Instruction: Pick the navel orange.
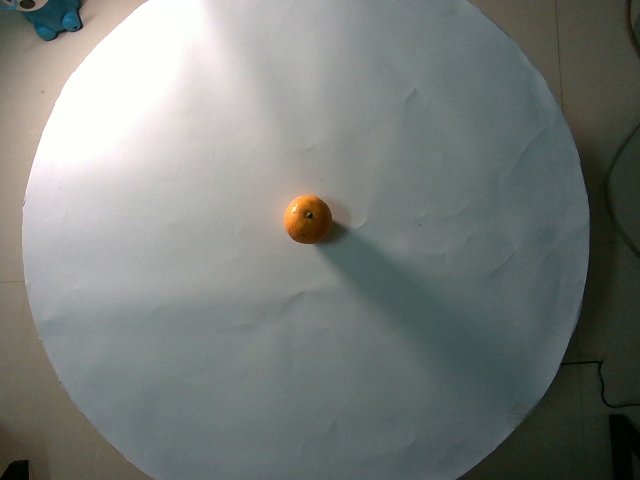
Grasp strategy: vertical